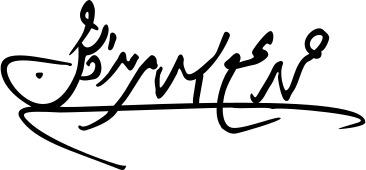
Signature of: mohammad ali eslami nodooshan